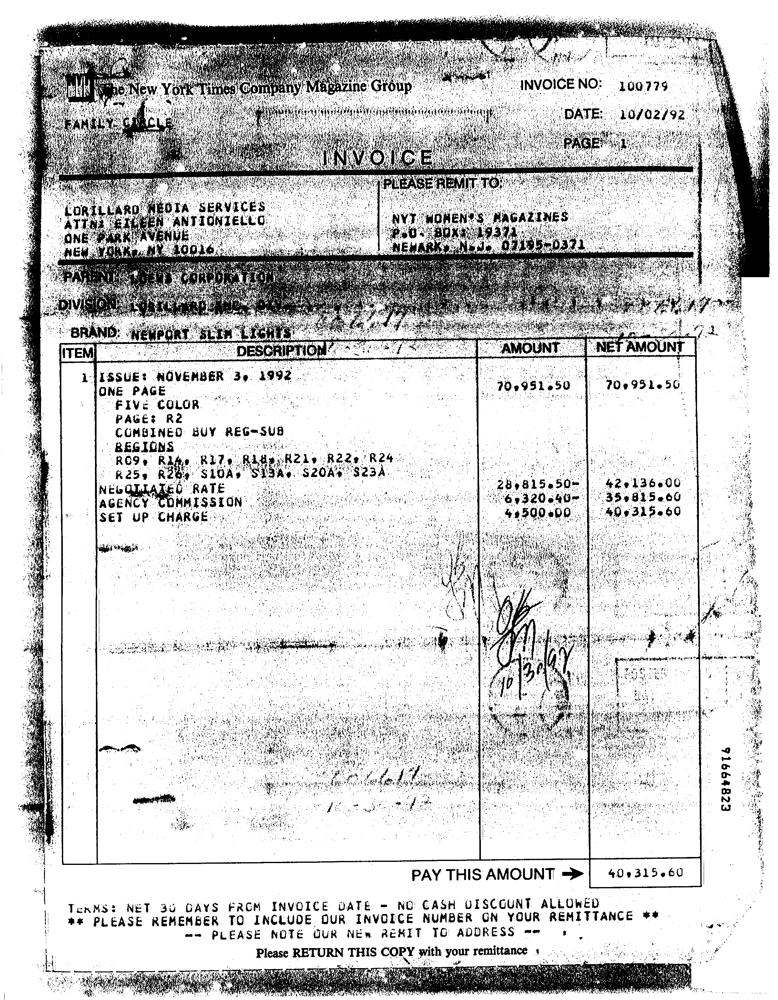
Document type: Invoice